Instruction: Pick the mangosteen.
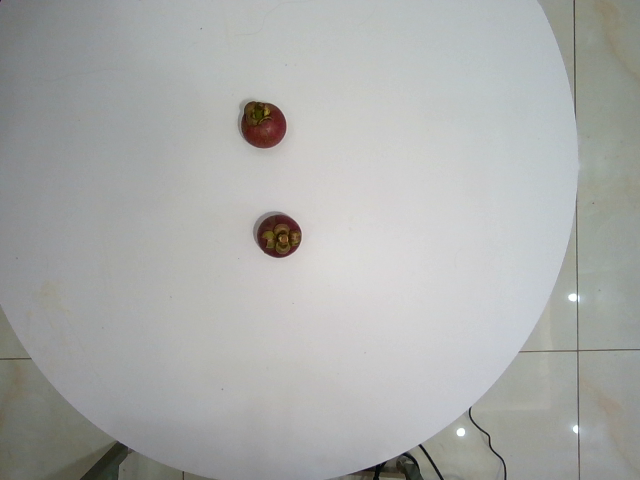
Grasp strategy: vertical